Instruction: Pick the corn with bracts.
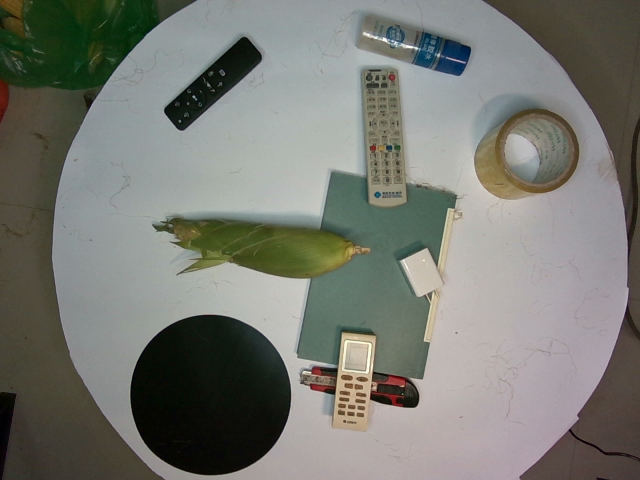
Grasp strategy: vertical